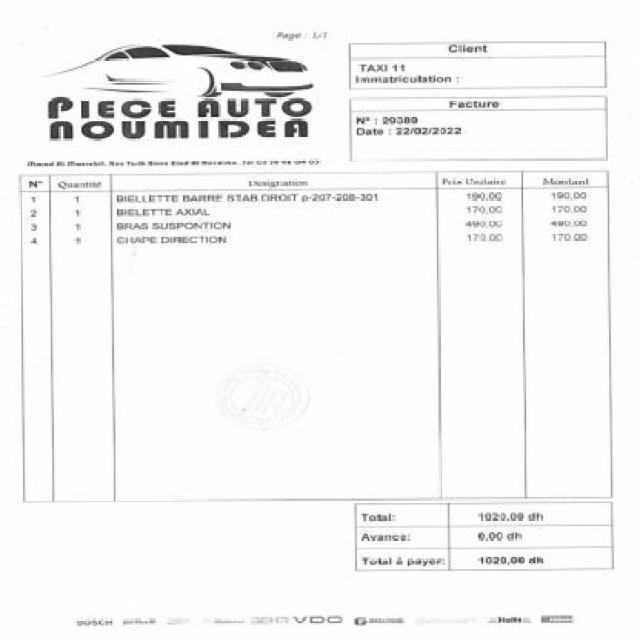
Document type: Invoice